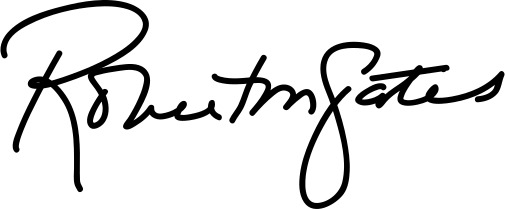
Signature of: robert gates